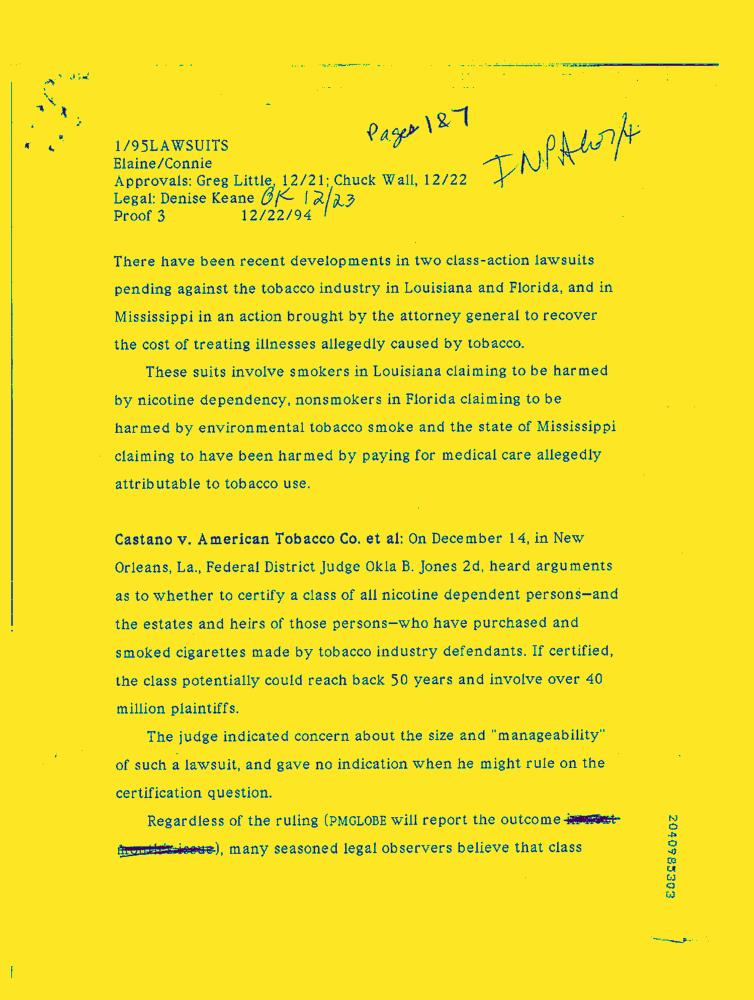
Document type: News-Article